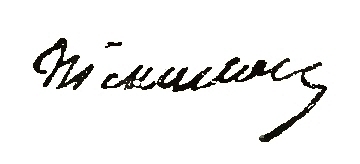
Signature of: julian ursyn niemcewicz